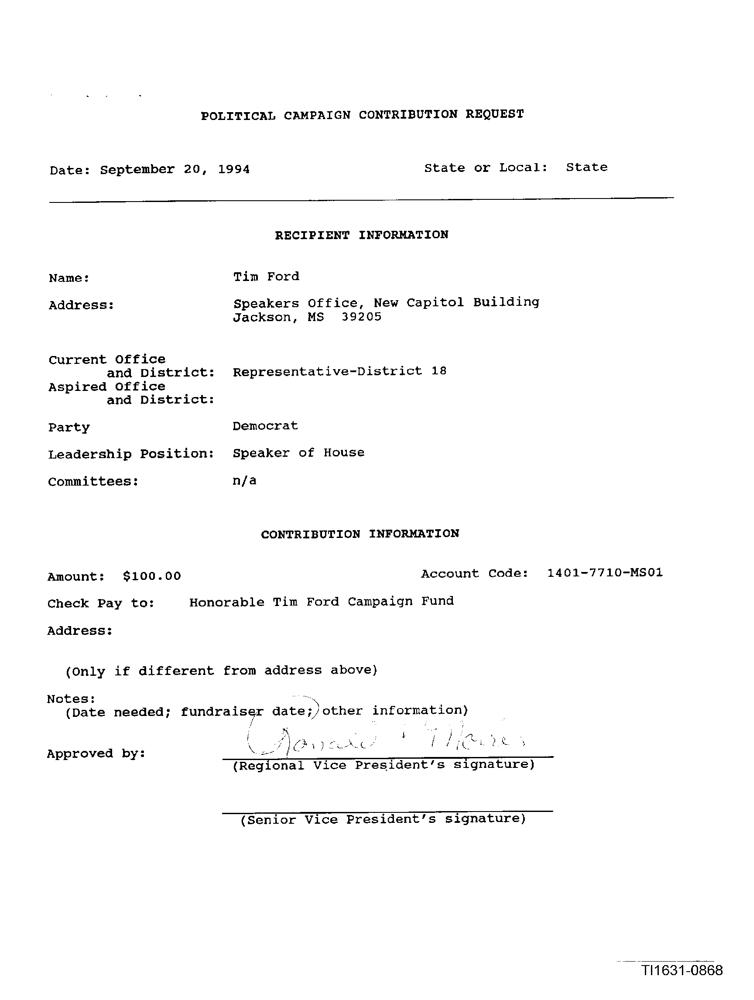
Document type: Invoice